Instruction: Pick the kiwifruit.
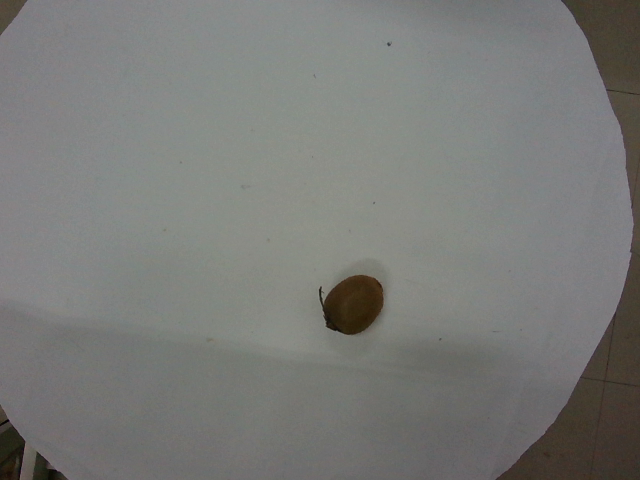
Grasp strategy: vertical